Question: What appears to be the issue?
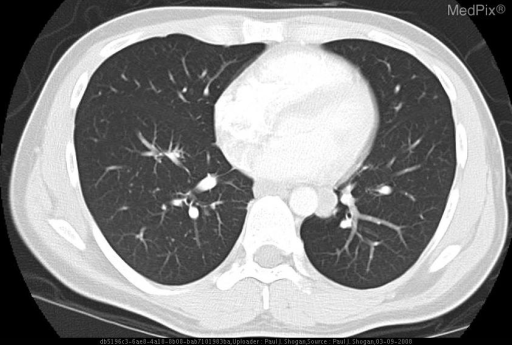
Answer: The findings suggest Chest Radiography: Biapical air space opacities are noted with stranding toward the hila.  No pleural effusions or adenopathy is evident.

Contrast Enhanced CT: Both patchy and confluent air space opacities are evident in a central bilateral upper lobe distribution, with sparing of the lower lung zones.  No significant adenopathy is noted.. Contrast enhanced axial CT image with lung windowing and leveling, demonstrates sparing of the lower lobes.. The patient might have a history of 39 year old male who is HIV positive, with a CD4 count of 71 cells/mm3, and complaint of dyspnea on exertion..